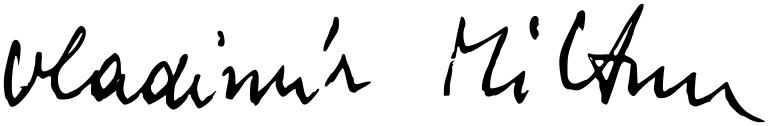
Signature of: vladimír miltner